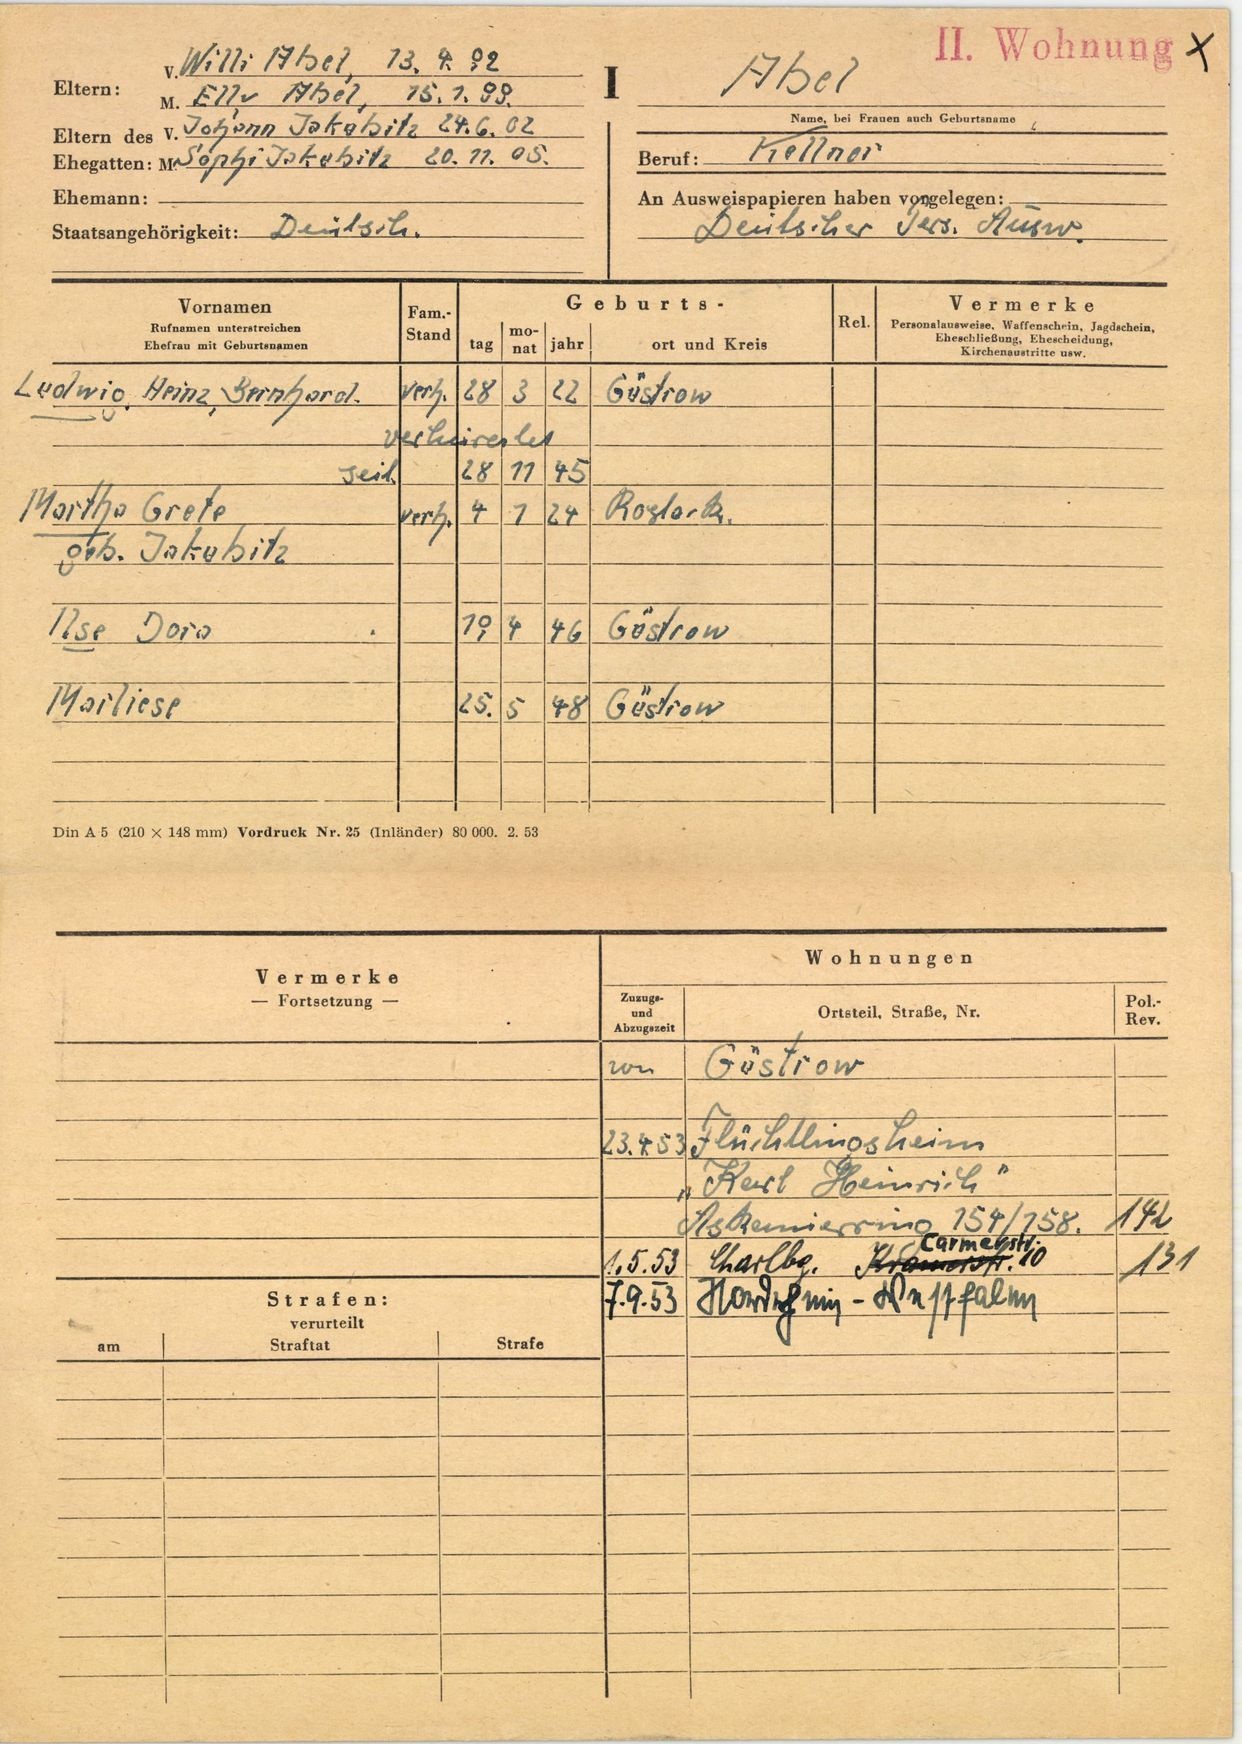
Abel